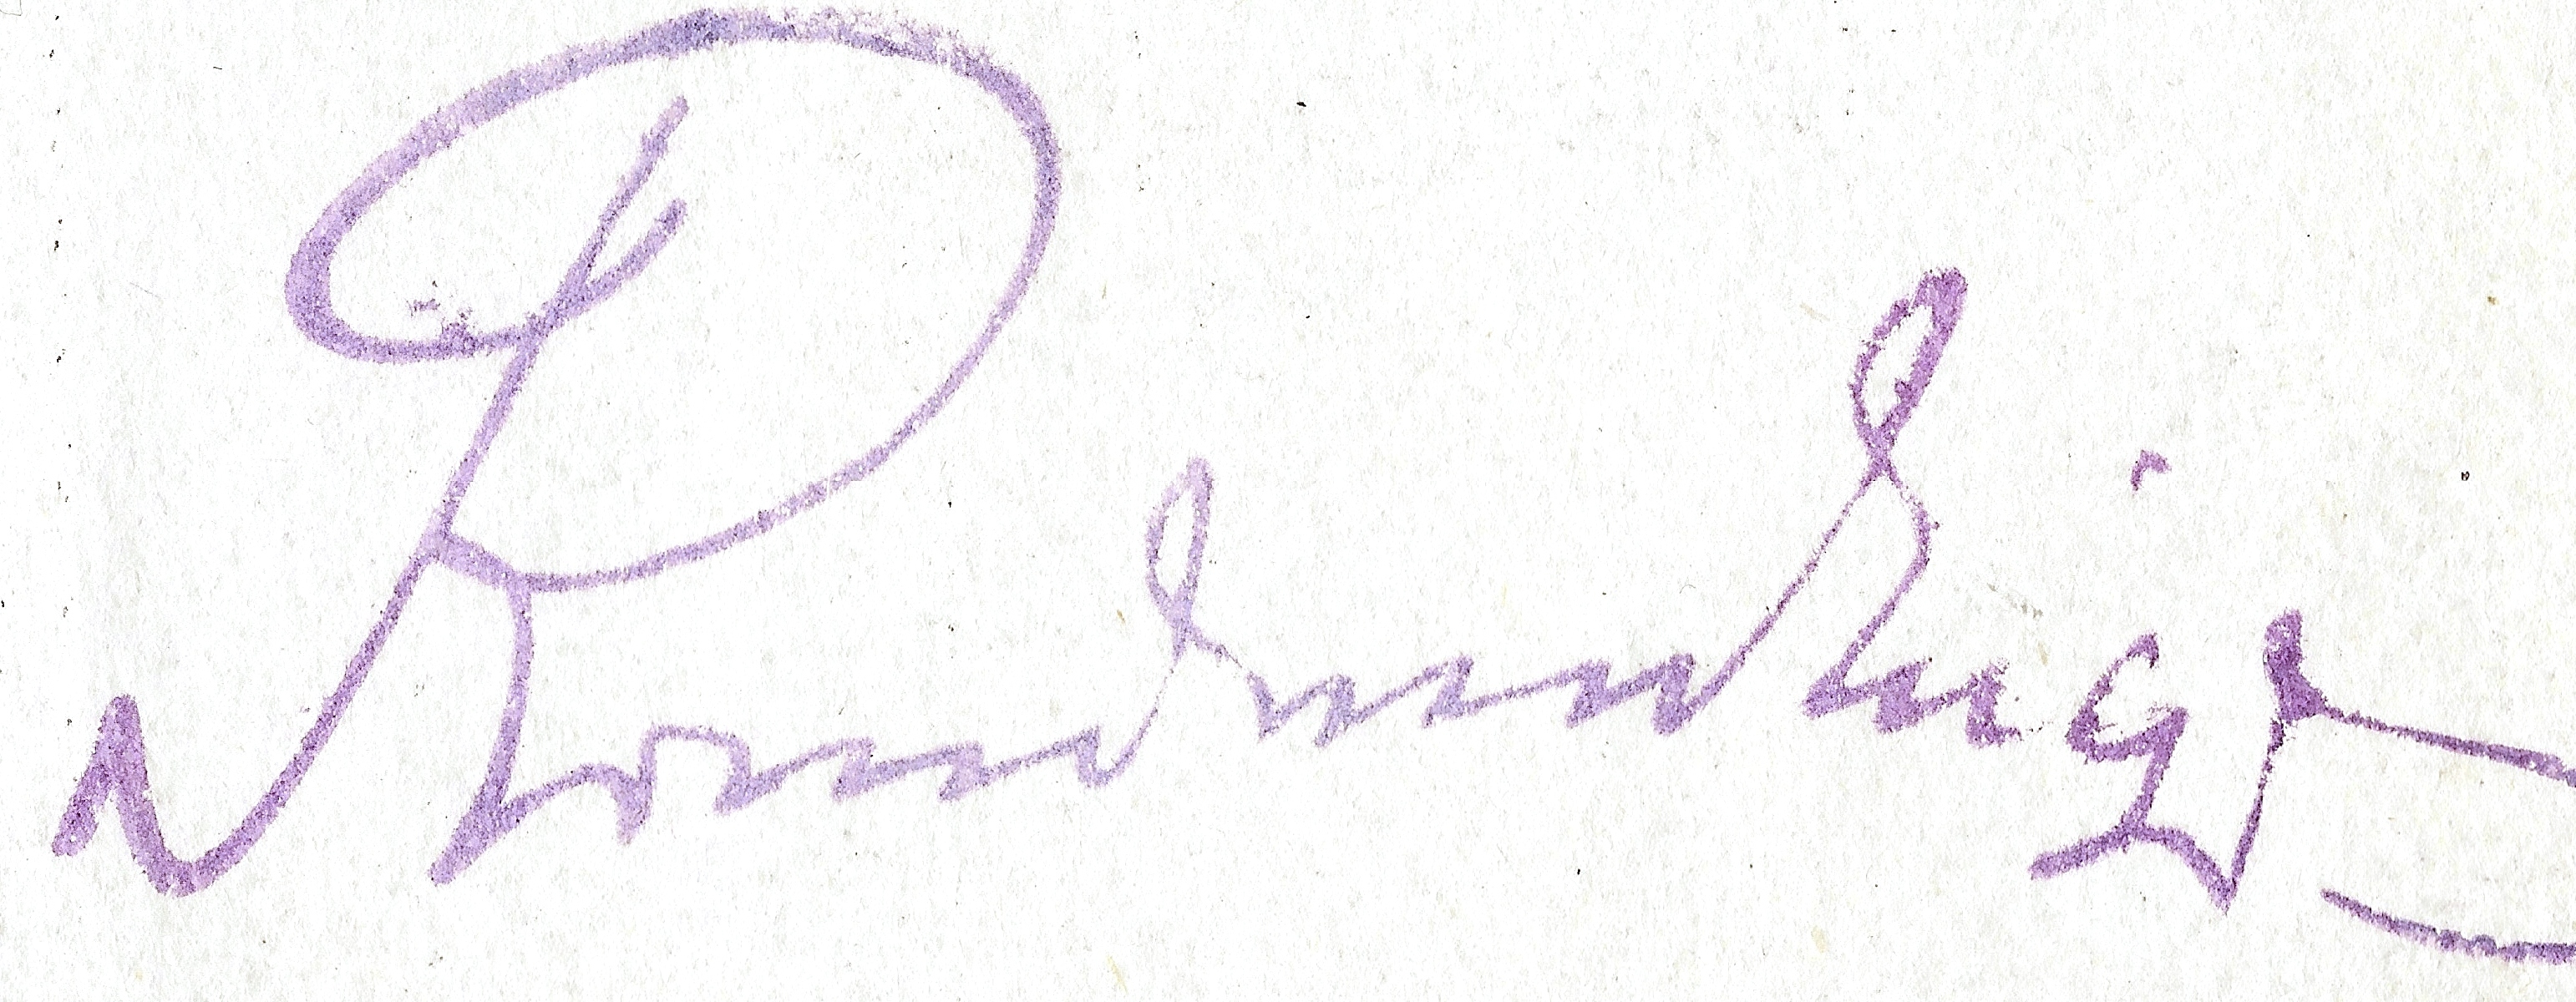
Signature of: tadeusz jordan rozwadowski